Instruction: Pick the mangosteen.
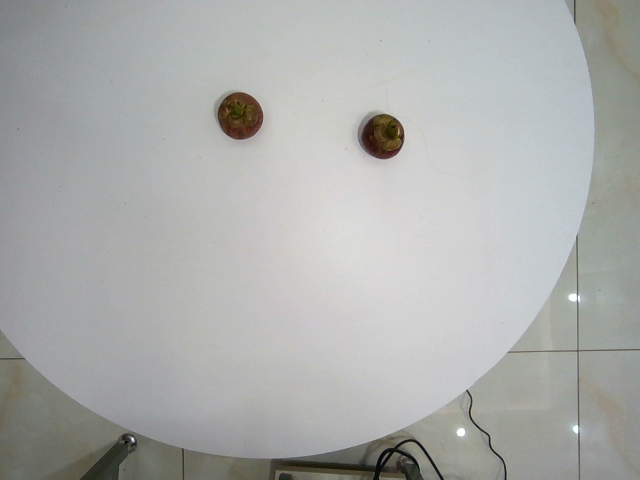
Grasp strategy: vertical